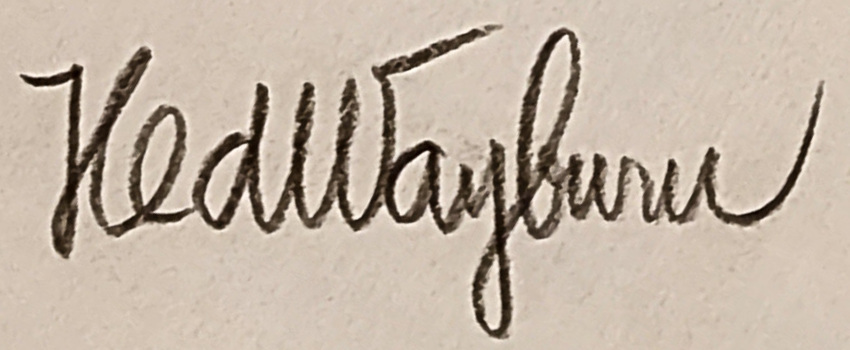
Signature of: ned wayburn